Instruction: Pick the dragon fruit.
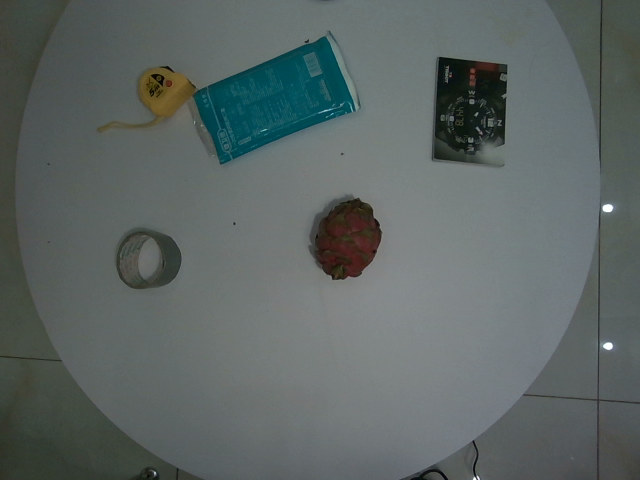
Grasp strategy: vertical